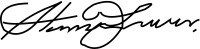
Signature of: henry laurens